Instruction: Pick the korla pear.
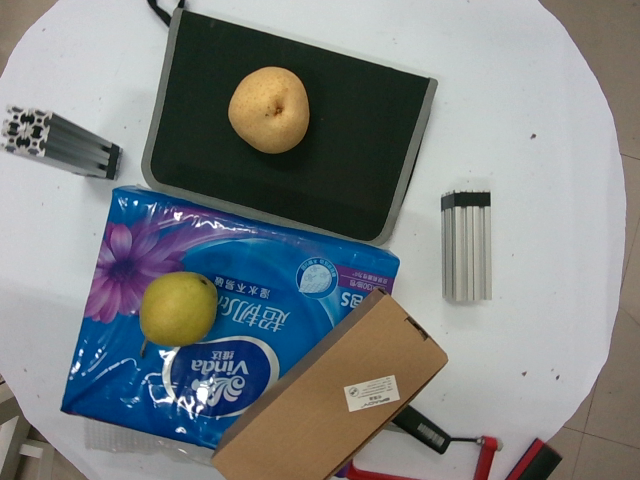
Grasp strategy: vertical